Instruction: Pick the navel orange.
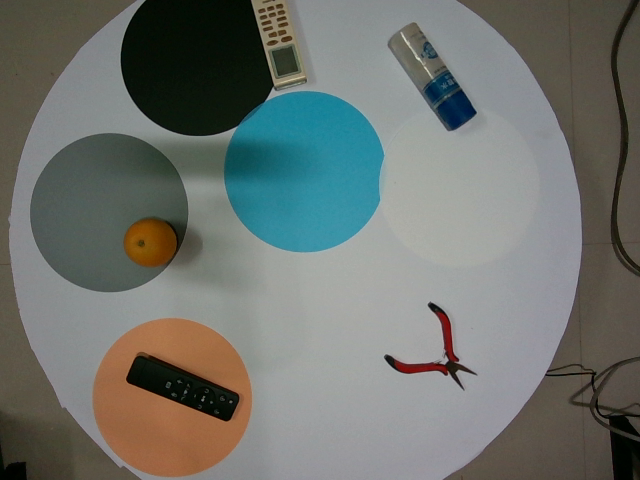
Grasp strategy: vertical